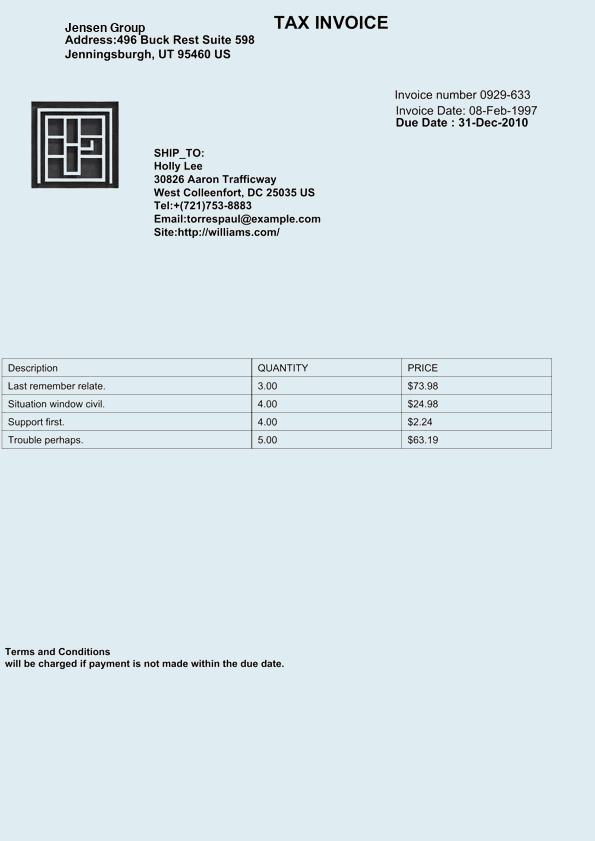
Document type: Invoice